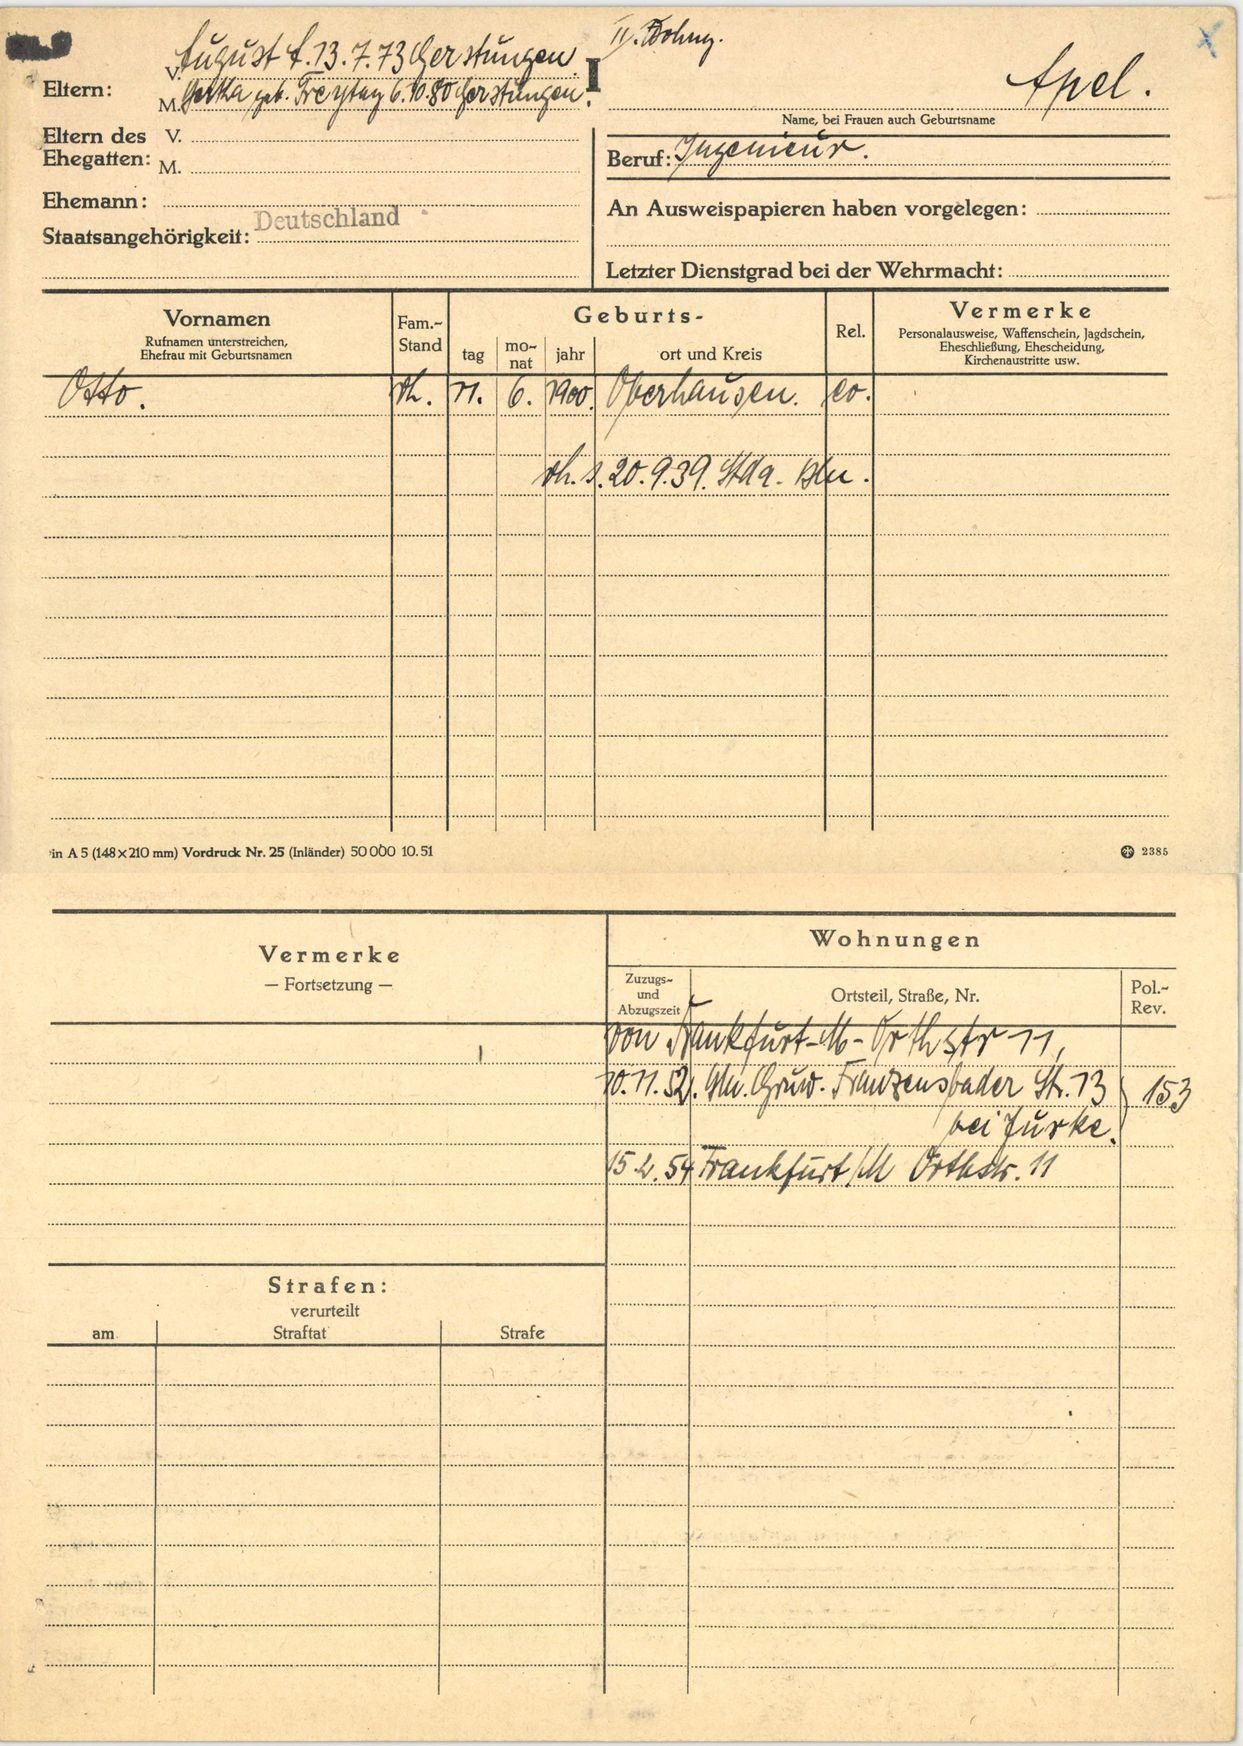
Apel